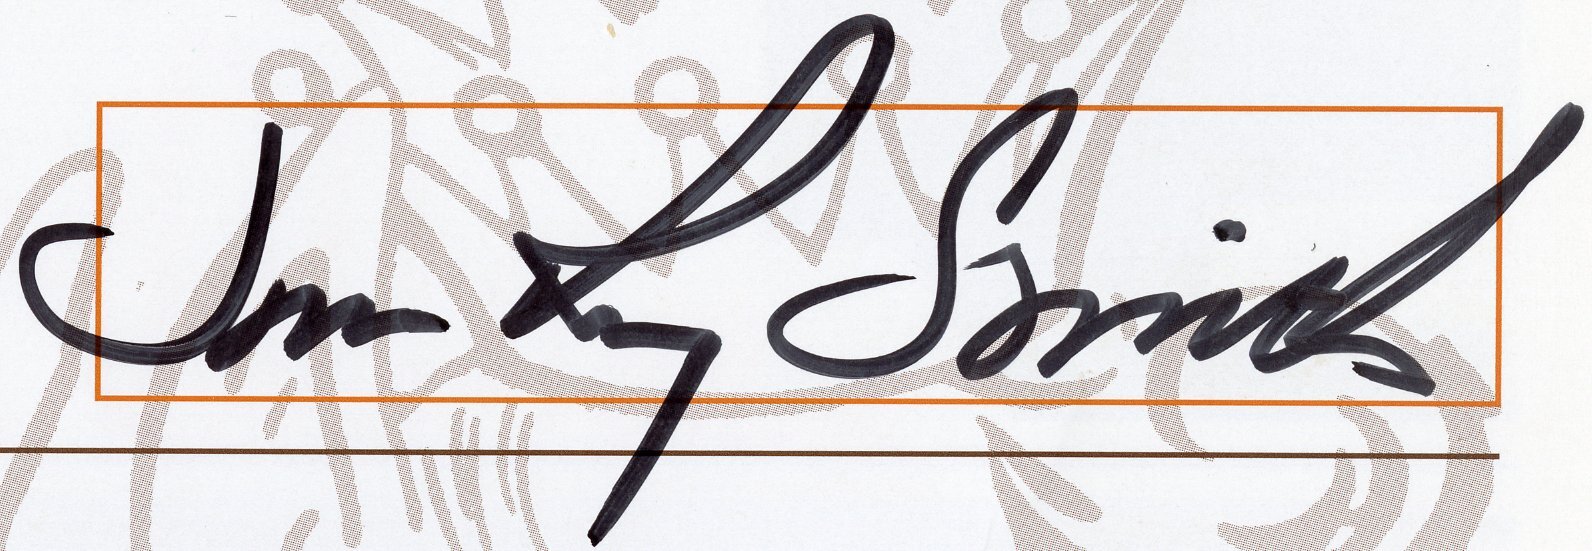
Signature of: jim ray smith